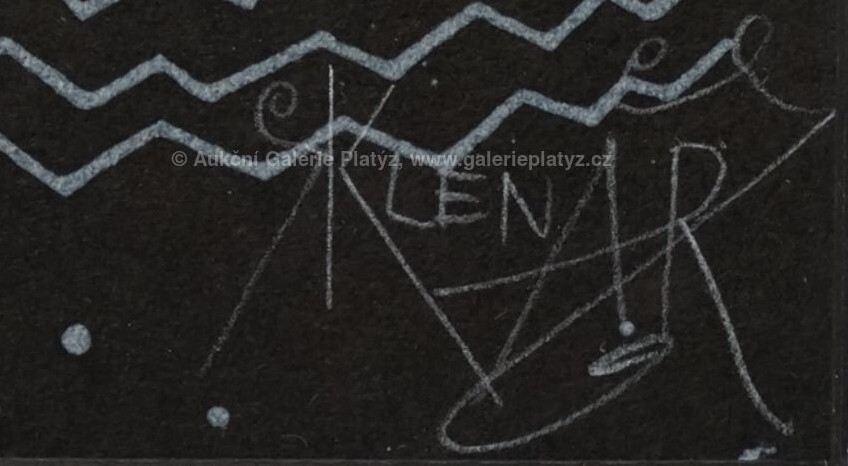
Signature of: zdeněk sklenář